Question: What jurisdiction, city, or county is the document associated with?
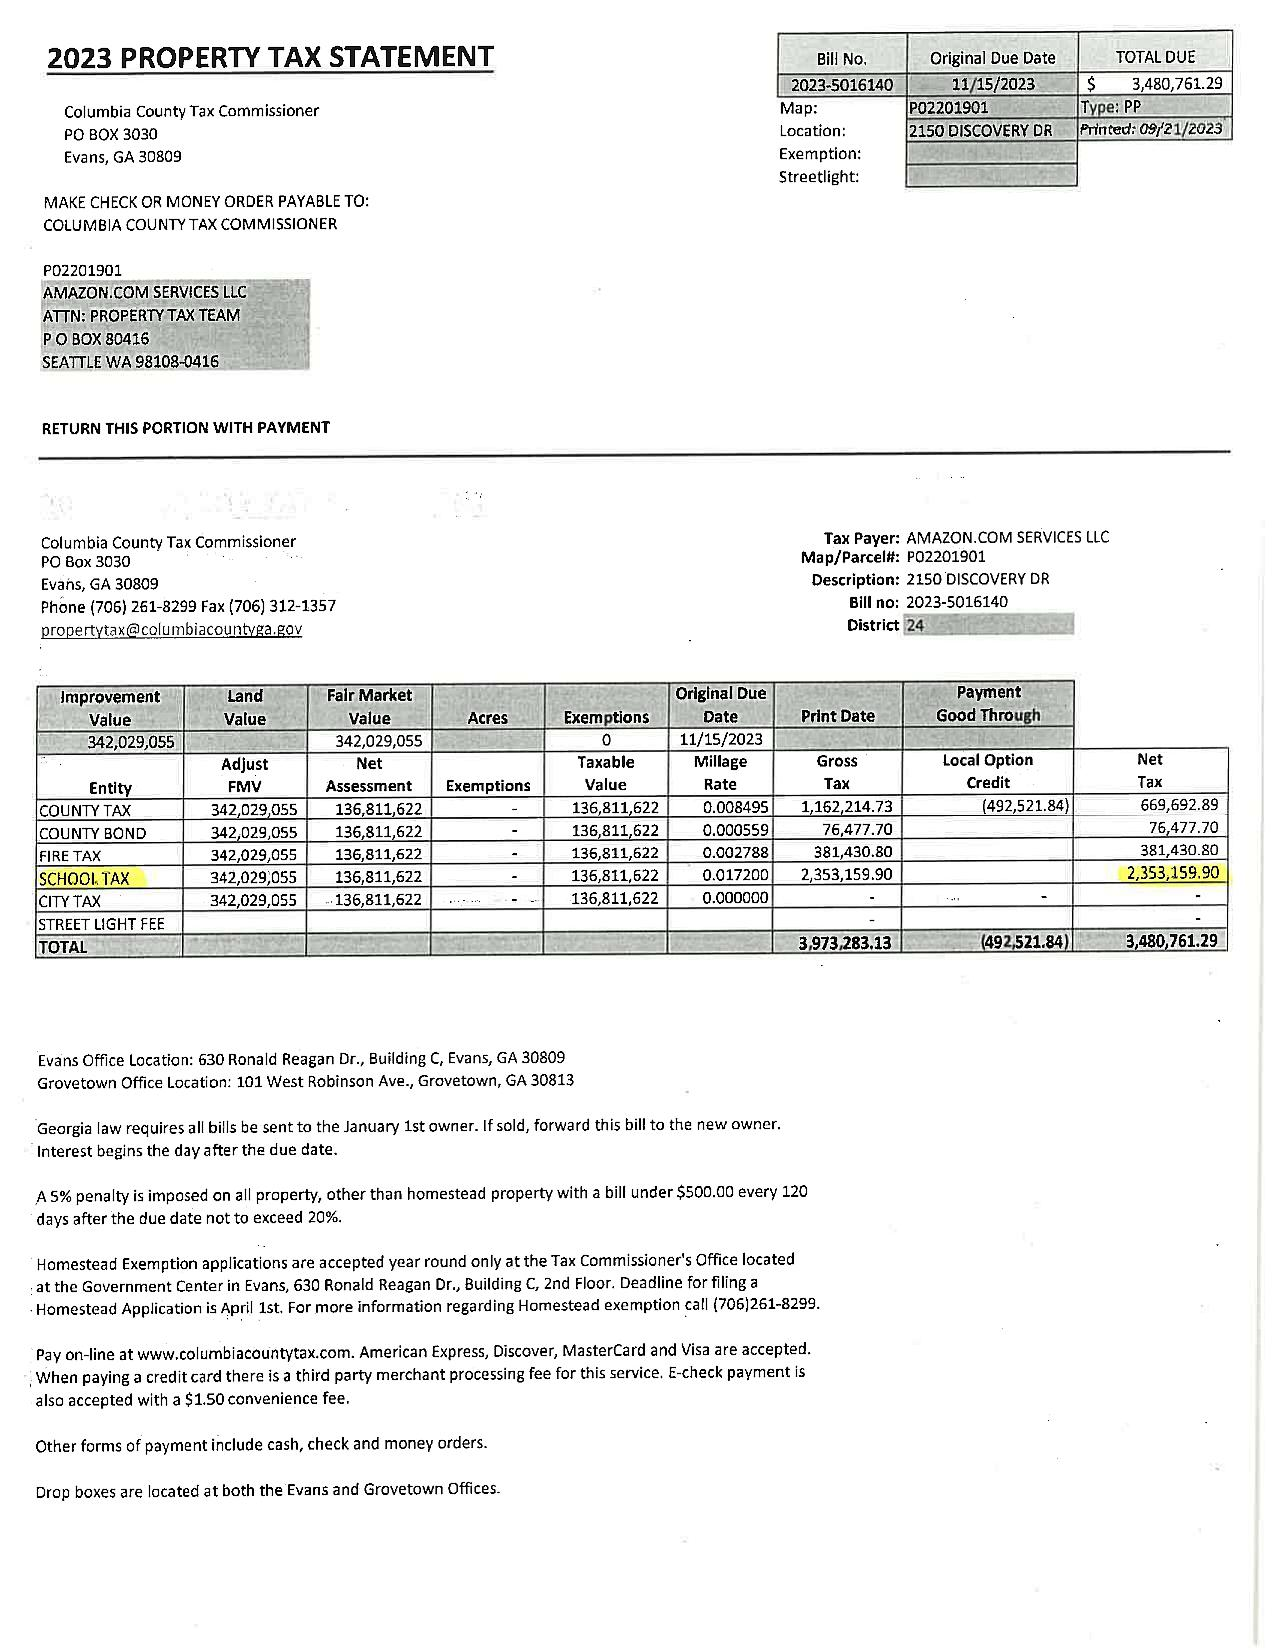
Answer: "Columbia County"